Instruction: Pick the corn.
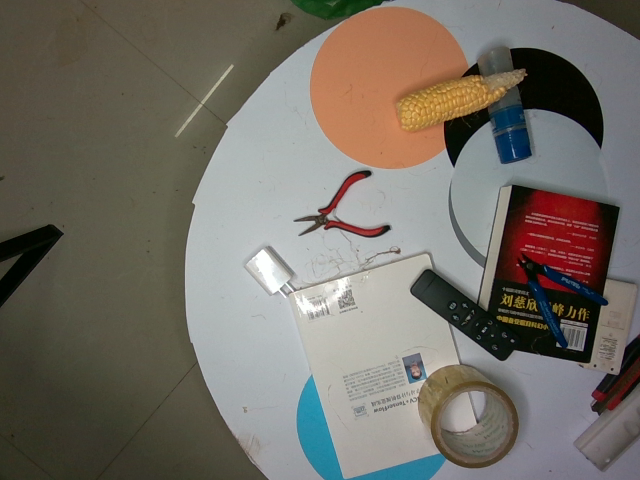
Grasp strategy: vertical